Question: What is the main concern?
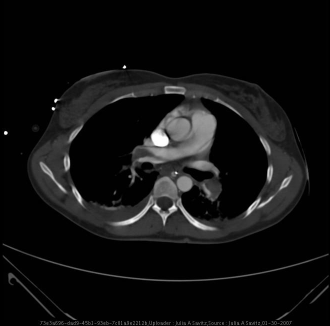
Answer: The findings suggest Filling defects in both right and left main pulmonary arteries with defects continuing into small arterial branches in peripheral lung fields.  Also present is a small right pleural effusion.. filling defects in right and left pulmonary arteries. The patient might have a history of 42 year old active duty female required resuscitation, intubation after an episode of unresponsiveness with no evidence of trauma..